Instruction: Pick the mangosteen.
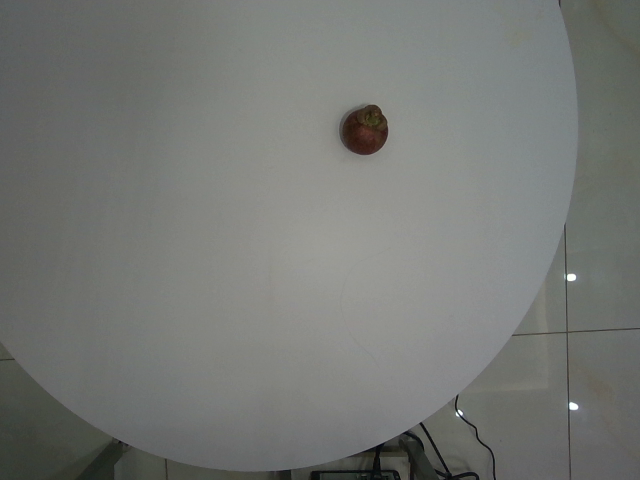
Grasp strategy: vertical